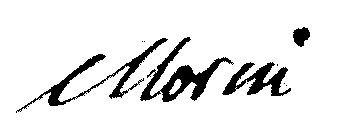
Signature of: françois antoine morin